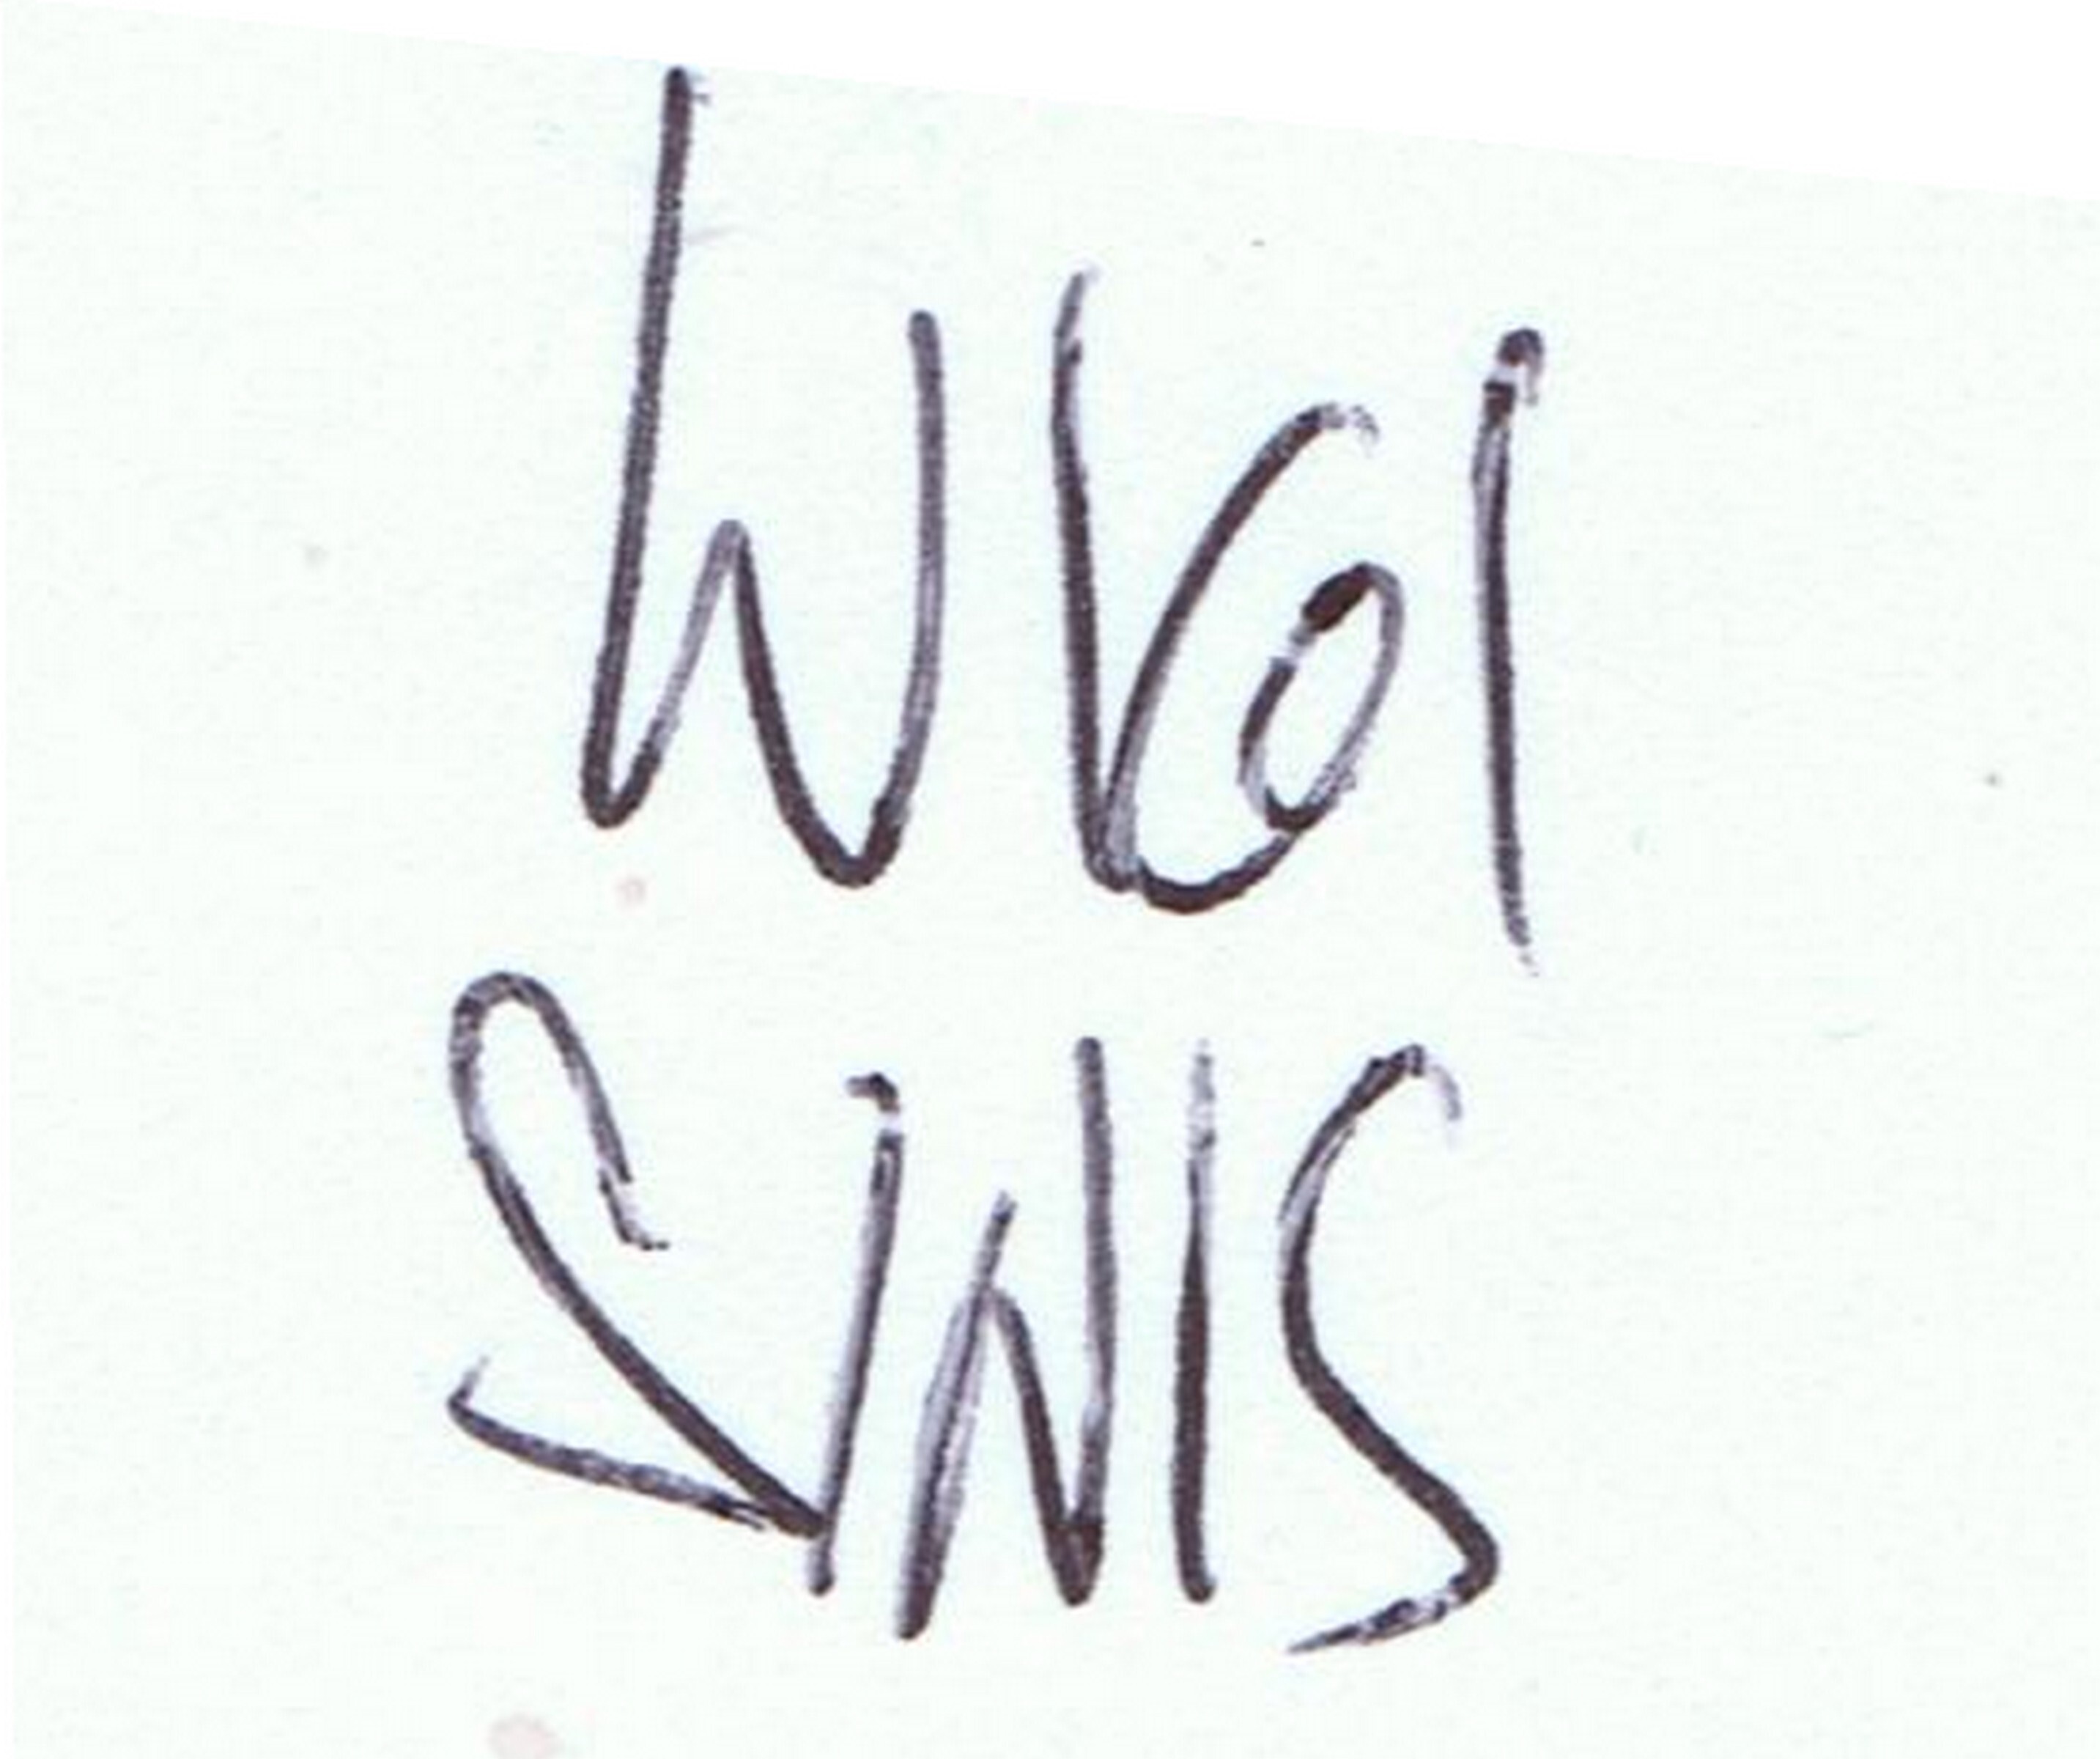
Signature of: luigi siniscalchi